Patient: Male, age 27
A 27-year-old man was admitted to our emergency department complaining about cough, recurrent episodes of hemoptysis and B symptoms (weight loss and nocturnal sweating) that had persisted for several weeks and coming to a crescendo. Upon presentation, physical examination was strictly. The patient was free of medical issue, recent corticotherapy and addiction. He had been living in Belgium for six months and previously lived many years in Spain and Morocco.
Basic investigations were subsequently performed in the emergency unit at day 0. The results of the laboratory tests disclosed that the eosinophil count was significantly high (1.46 x 103/mm3). C-Reactive Protein, white cells count and d-dimers were normal. A lung CT scan was performed and showed bilateral apical ground-glass opacities associated to an atypical condensation in the left upper lobe apical segment (Fig. 1). The patient was then hospitalized and underwent bronchoalveolar lavage (BAL) at day +1. Cultures, Ziehl-Neelsen staining for mycobacteria and PCR Mycobacterium tuberculosis were negative.
In view of the persistent and worsening hemoptysis, patient underwent thoracoscopic wedge resection of the concerned left upper lobe at day +3. The thoracoscopic exploration was marked by a blackish indurated mass on the left upper lobe which was therefore resected. Pathologic examination revealed the presence of foci of pneumonia with numerous eosinophilic polynuclear cells (Fig. 2).
The following days in our department were marked by complete resolution of symptoms without benefit of any treatment. A thorough etiological laboratory test was performed at day +5, such as auto-immune tests (anti-nuclear antibodies and anti-neutrophil cytoplasmic antibodies), complement system markers (C3, C4 and CH50), protein electrophoresis, HIV serology, lymphocytic count (CD4+/CD8+) and immunoglobulins (IgM, IgA and IgG). No abnormalities were found but lingered a persistent hypereosinophilia. Interferon-gamma release assays (IGRA) and direct examination on sputum smear were negative. Serum galactomannan optical density index was also negative.
Anatomopathological examination showed features consistent with a bronchiolitis obliterans organizing pneumonitis and marked hypereosinophilia. No branching hyphae were observed. A PET-CT was performed at day +8 and displayed moderately hypermetabolic changes at the apex of the left lung (place of wedge resection) but no other hypermetabolic lesion. A corticosteroid therapy based on methylprenisolone 64mg was started at day +7.
As the follow-up was completed and the patient relieved from his symptoms, he was discharged 10 days after admission while tapering off the oral corticotherapy. However, a few days later, microbiology culture of the lung sample revealed black colonies with a granular appearance whose microscopic characteristics were reminiscent of Aspergillus niger (Fig. 3) leading us to consider the diagnosis of IPA. PCR Aspergillus on the lung sample was positive with a low cycle threshold (17 cycles). Corticotherapy was immediately stopped and the patient went on oral Voriconazole 200mg twice daily, without loading dose, for 6 weeks.
Compliance and tolerance were excellent. No adverse effect was encountered during those 6 weeks. However, a week after treatment withdrawal, the patient noticed the quick resurgence of the same symptoms that had initially brought him to the emergency room (especially hemoptysis and asthenia). By performing a chest scan, we highlighted the presence of a consolidation at the operative site. The patient therefore benefited from a treatment by itraconazole 200mg twice daily for another 6 weeks. The evolution was quickly spectacular and there have never been any new relapses to this day (2 years follow-up). The indoor environment analysis service was asked to inspect the patient's workplace and home but no Aspergillus was found.
Keywords: aspergillus niger, invasive pulmonary aspergillosis, organizing pneumonia
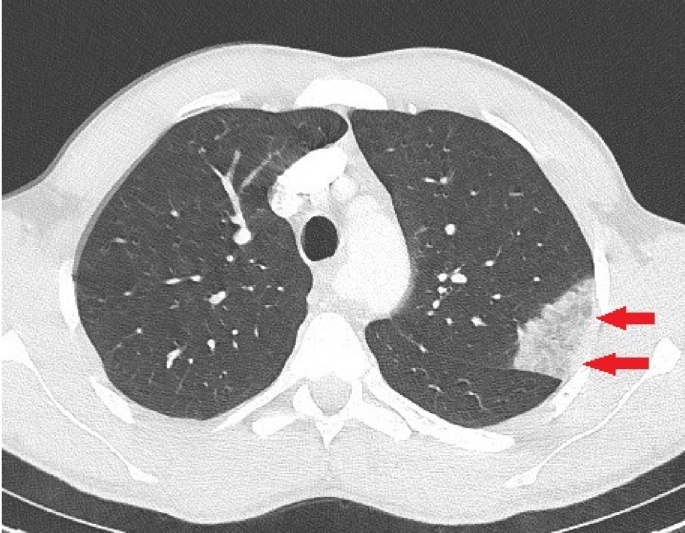
Image caption: Chest CT showing the condensation in the left upper lobe (red arrows). The bilateral ground glass opacities are not present on this section. (For interpretation of the references to colour in this figure legend, the reader is referred to the Web version of this article. ).